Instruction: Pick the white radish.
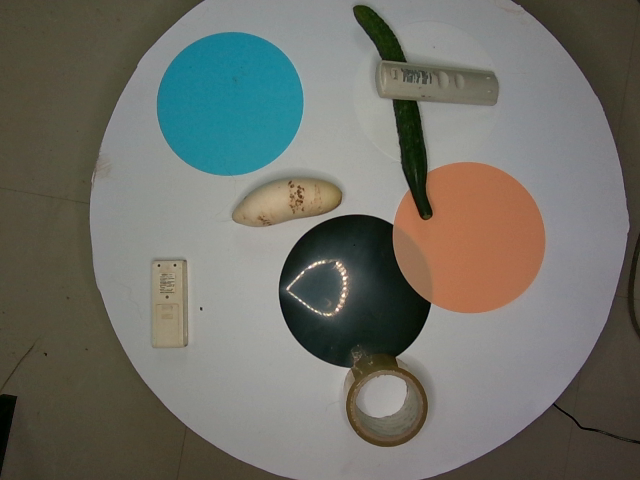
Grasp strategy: vertical